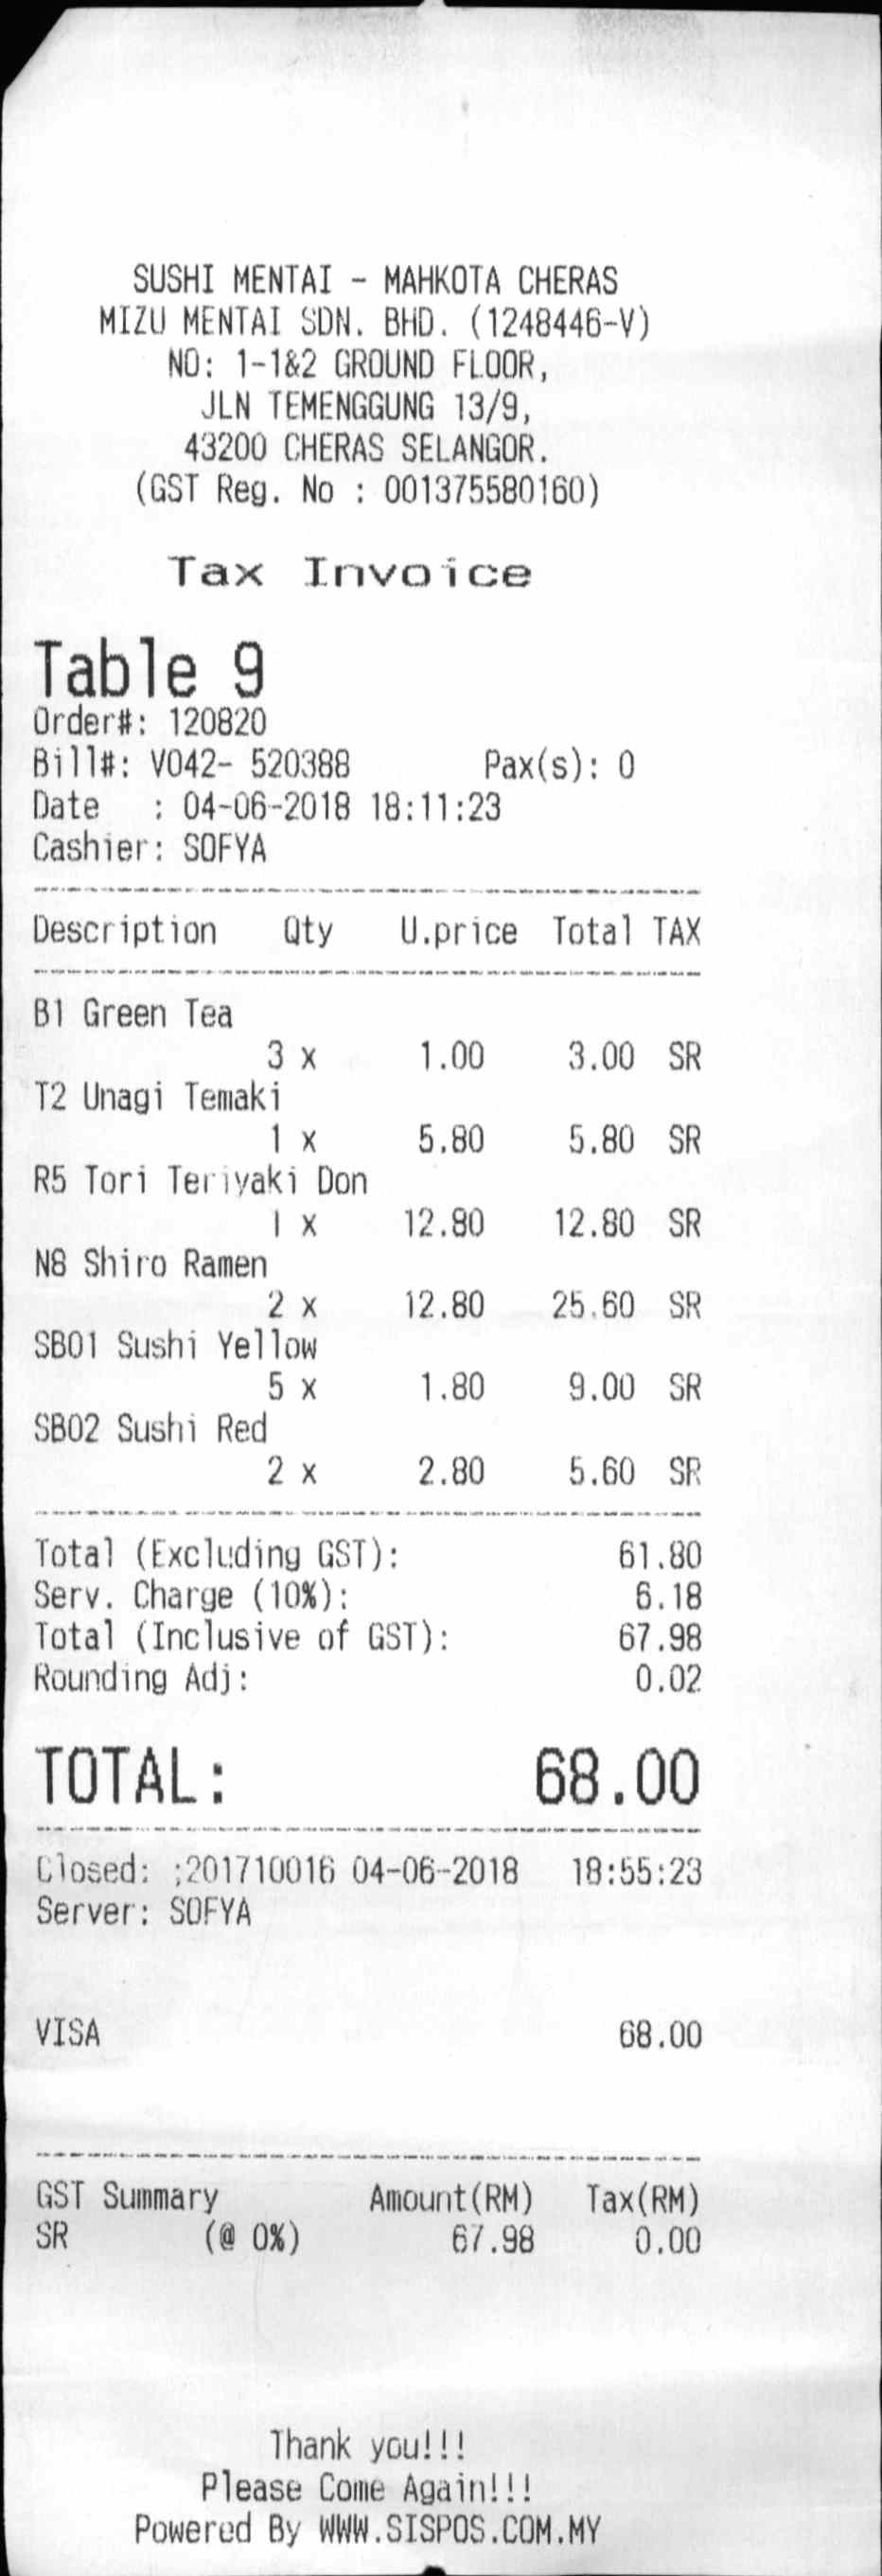
SUSHI MENTAI - MAHKOTA CHERAS
MIZU MENTAI SDN. BHD. (1248446-V)
NO: 1-1&2 GROUND FLOOR,
JLN TEMENGGUNG 13/9,
43200 CHERAS SELANGOR.
(GST REG. NO : 001375580160)
TAX INVOICE
TABLE 9
ORDER#: 120820
BILL#: V042- 520388
PAX(S): 0
DATE
: 04-06-2018 18:11:23
CASHIER: SOFYA
DESCRIPTION
QTY
U.PRICE
TOTAL
TAX
B1 GREEN TEA
3 X
1.00
3.00
SR
T2 UNAGI TEMAKI
1 X
5.80
5.80
SR
R5 TORI TERIYAKI DON
1 X
12.80
12.80
SR
N8 SHIRO RAMEN
2 X
12.80
25.60
SR
SB01 SUSHI YELLOW
5 X
1.80
9.00
SR
SB02 SUSHI RED
2 X
2.80
5.60
SR
TOTAL (EXCLUDING GST):
61.80
SERV. CHARGE (10%):
6.18
TOTAL (INCLUSIVE OF GST):
67.98
ROUNDING ADJ :
0.02
TOTAL :
68.00
CLOSED: ;201710016
04-06-2018
18:55:23
SERVER: SOFYA
VISA
68.00
GST SUMMARY
AMOUNT(RM)
TAX(RM)
SR
(@ 0%)
67.98
0.00
THANK YOU!!!
PLEASE COME AGAIN!!!
POWERED BY WWW.SISPOS.COM.MY